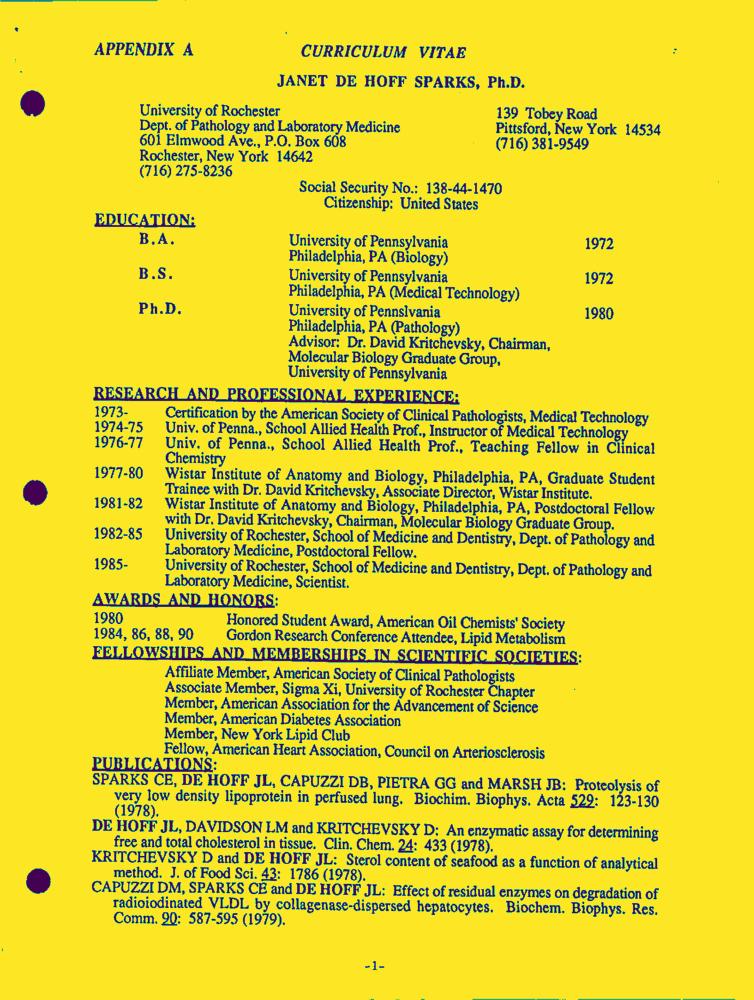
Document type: Resume-Doc